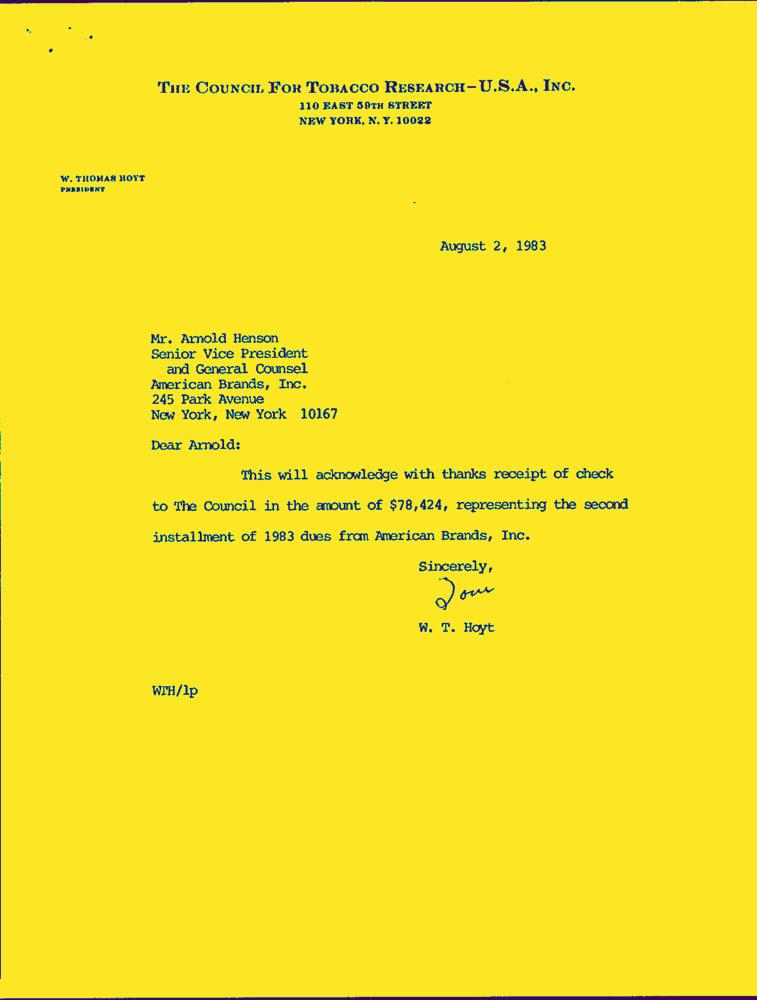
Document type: Letter-Doc